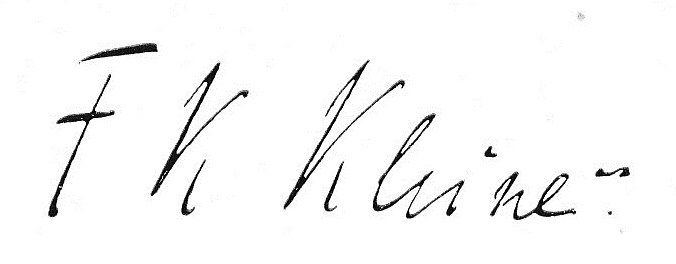
Signature of: friedrich karl kleine